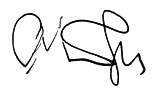
Signature of: aksel berg